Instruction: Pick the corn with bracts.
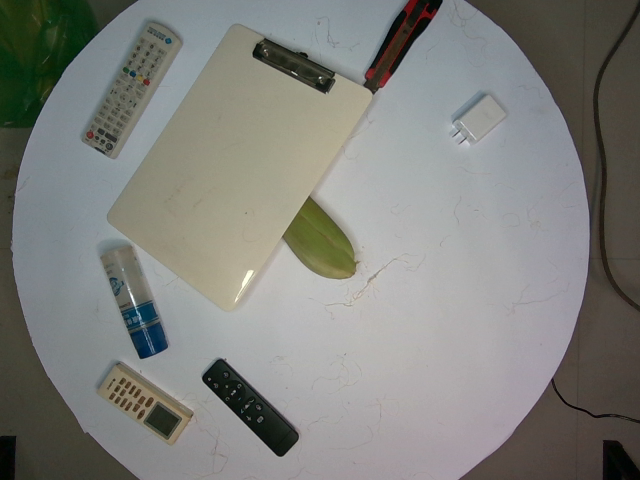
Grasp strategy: vertical